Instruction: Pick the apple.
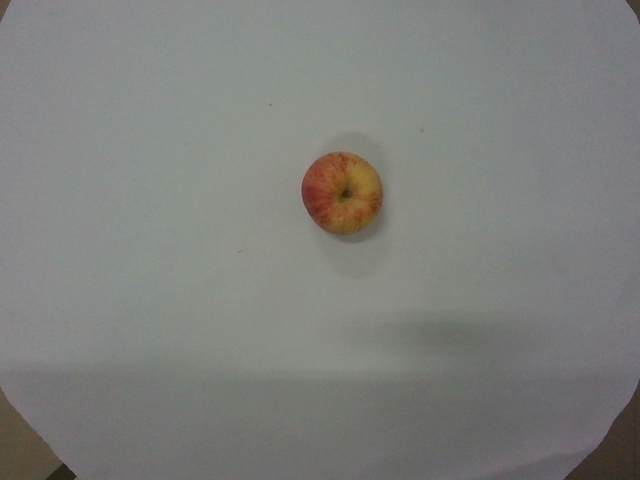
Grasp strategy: vertical